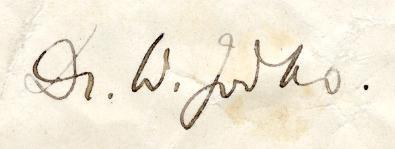
Signature of: witold jodko narkiewicz